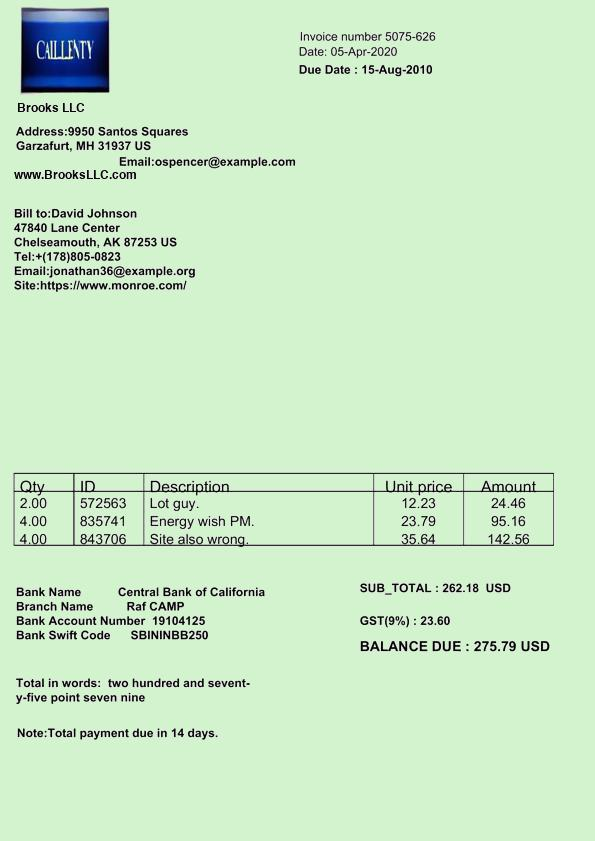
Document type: Invoice